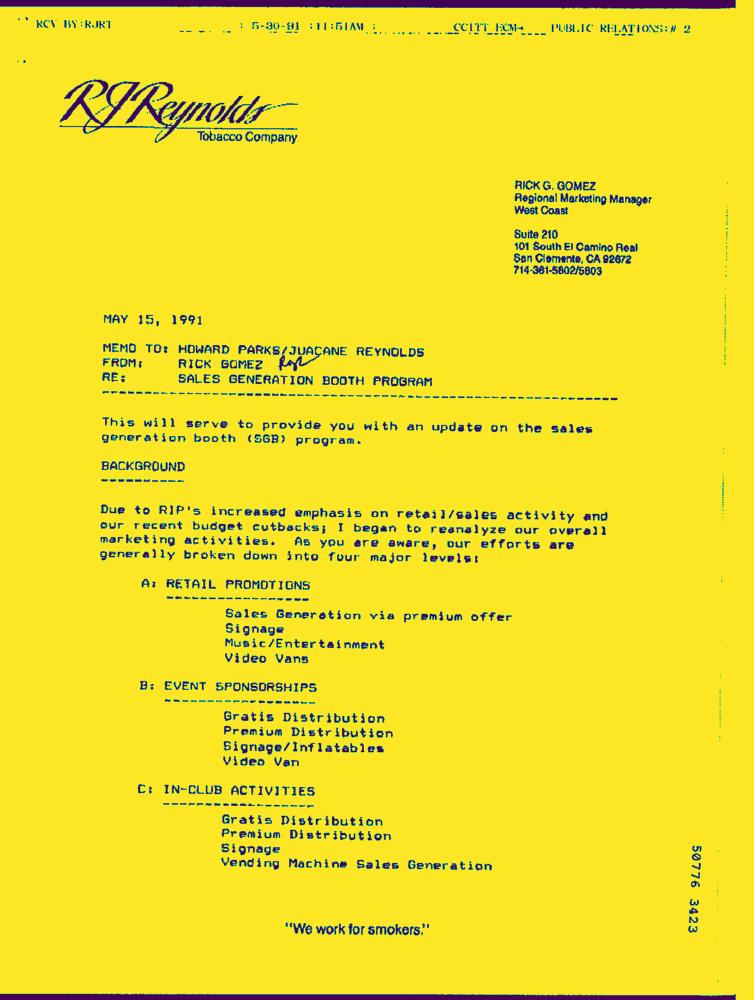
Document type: Letter-Doc